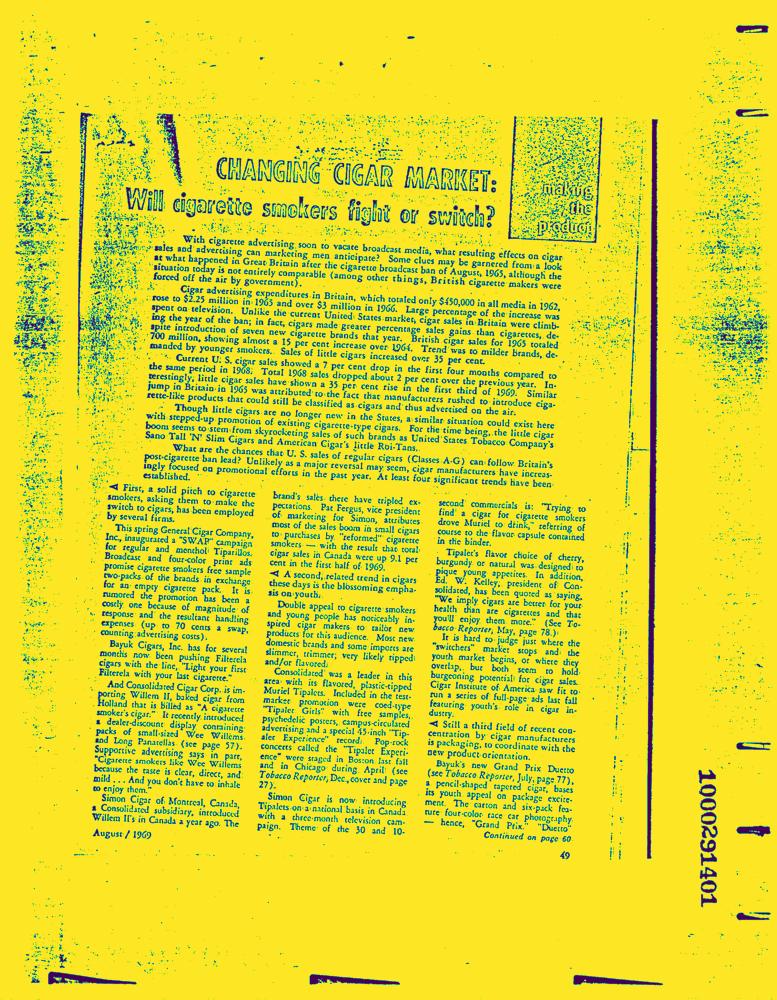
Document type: News-Article